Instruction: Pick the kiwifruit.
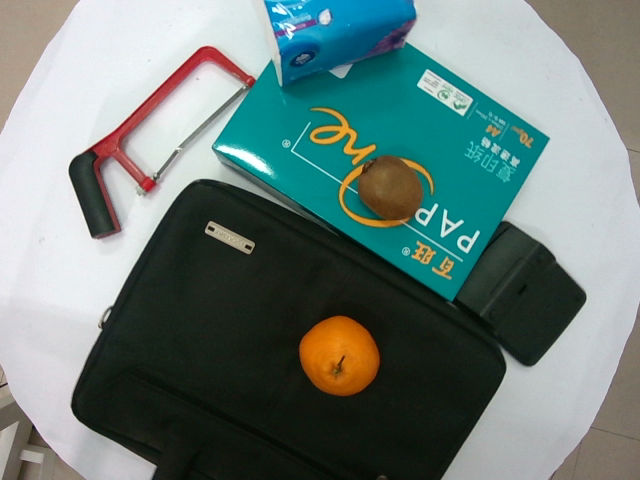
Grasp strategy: vertical